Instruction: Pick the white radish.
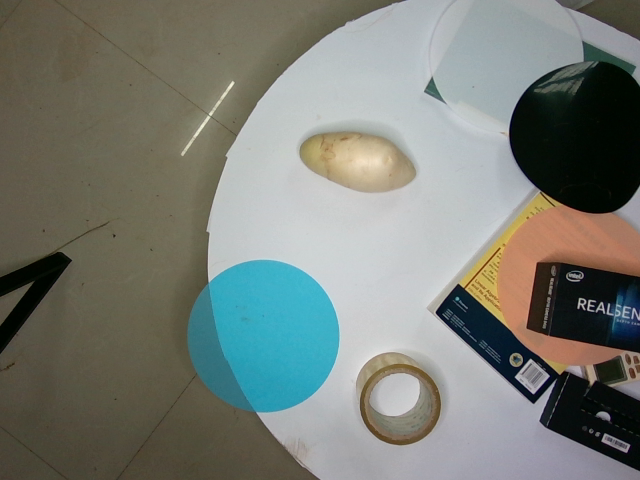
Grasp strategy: vertical